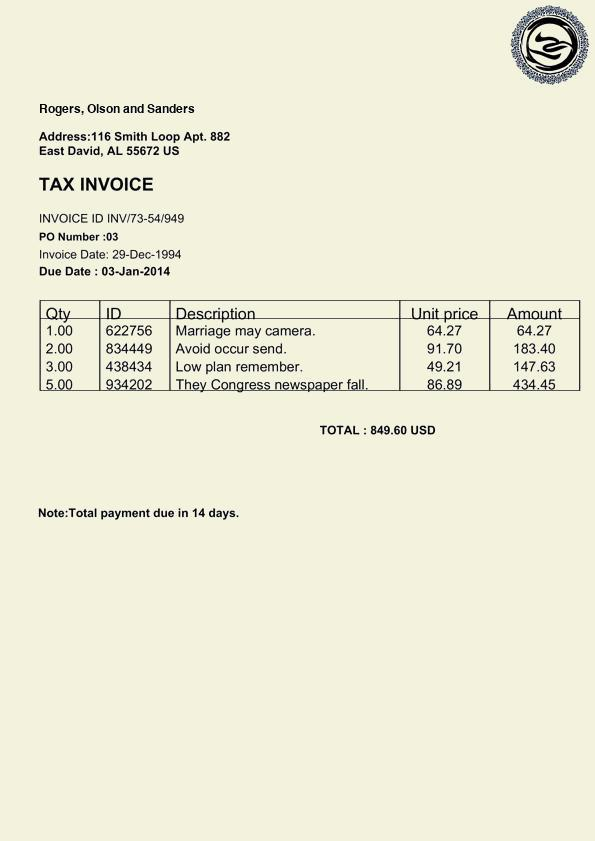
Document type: Invoice